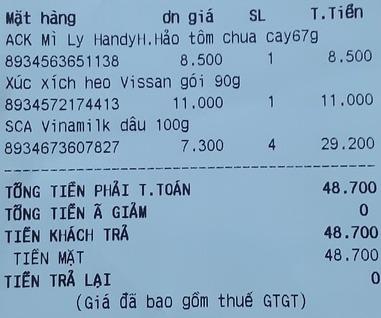
<table>
<tr>
<th>Mặt hàng</th>
<th>đn giá</th>
<th>SL</th>
<th>T.Tiền</th>
</tr>
<tr>
<td>ACK Mì Ly HandyH.Hảo tôm chua cay67g 8934563651138</td>
<td>8.500</td>
<td>1</td>
<td>8.500</td>
</tr>
<tr>
<td>Xúc xích heo Vissan gói 90g 8934572174413</td>
<td>11.000</td>
<td>1</td>
<td>11.000</td>
</tr>
<tr>
<td>SCA Vinamilk dâu 100g 8934673607827</td>
<td>7.300</td>
<td>4</td>
<td>29.200</td>
</tr>
</table>

--------------------------------------------------------------------------------
TỔNG TIỀN PHẢI T.TOÁN 48.700
TỔNG TIỀN Ã GIẢM 0
TIỀN KHÁCH TRẢ 48.700
TIỀN MẶT 48.700
TIỀN TRẢ LẠI 0
(Giá đã bao gồm thuế GTGT)